Question: In what way does the history help explain the case?
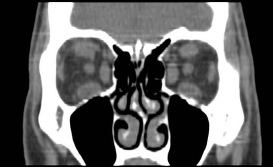
Answer: The patient's history of 45 year old male with known Graves' disease referred to ophthamology for proptosis. is key in understanding the case.